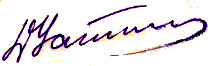
Signature of: dmitriy ustinov